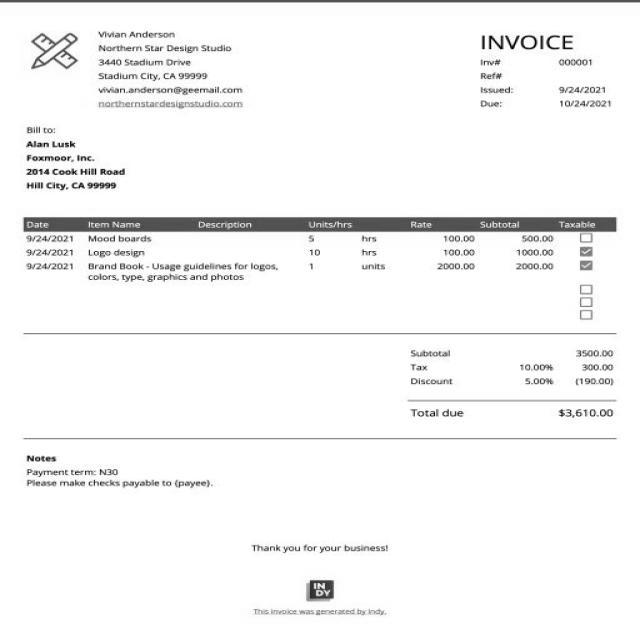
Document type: Invoice